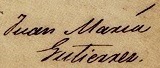
Signature of: juan maría gutiérrez